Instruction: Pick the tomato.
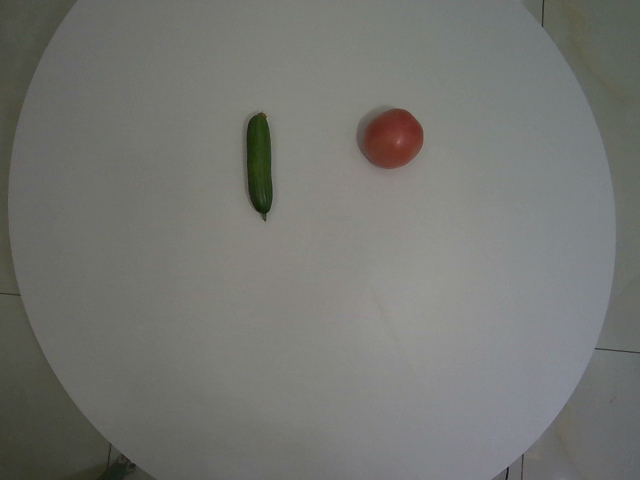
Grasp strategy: vertical